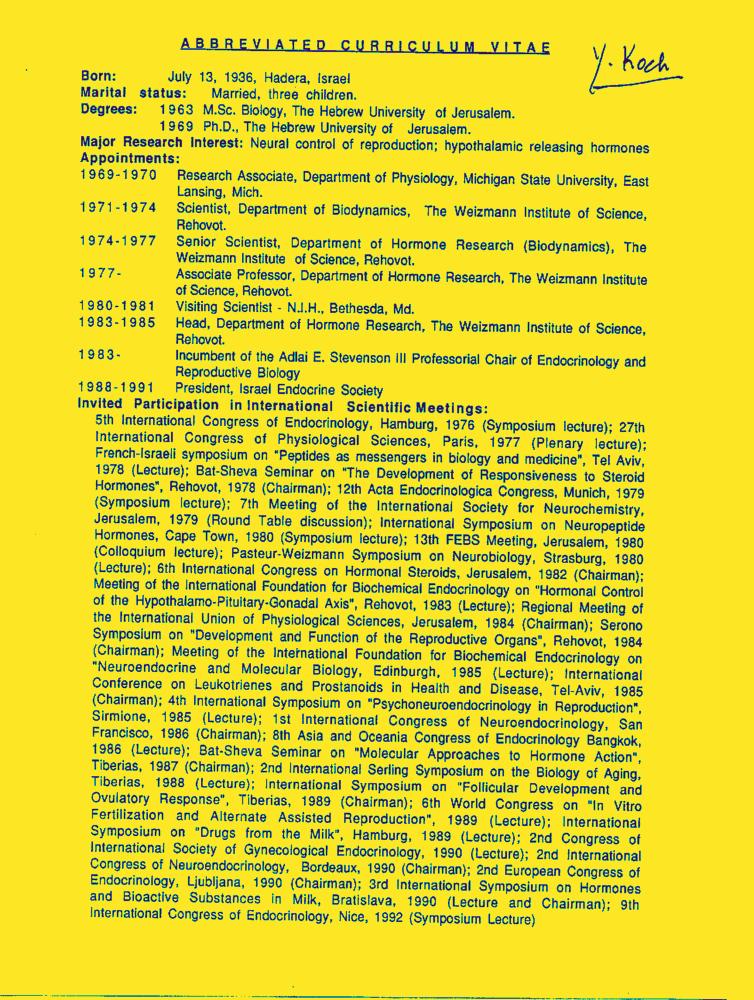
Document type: Resume-Doc